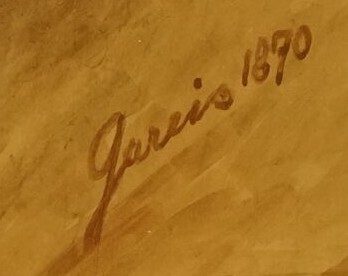
Signature of: anton gareis the younger